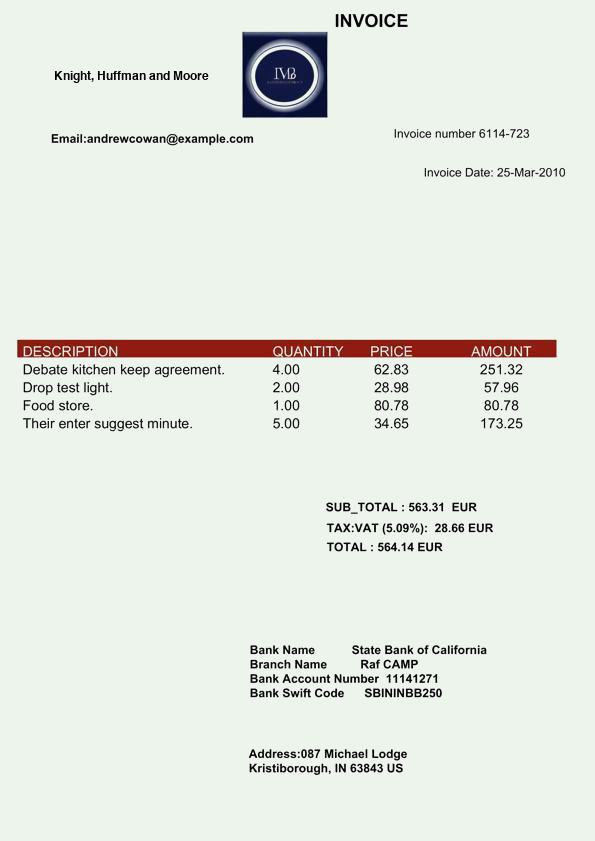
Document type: Invoice